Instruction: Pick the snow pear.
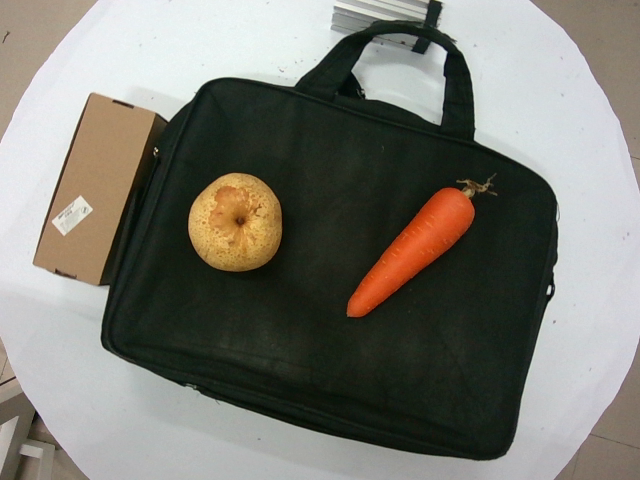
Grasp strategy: vertical